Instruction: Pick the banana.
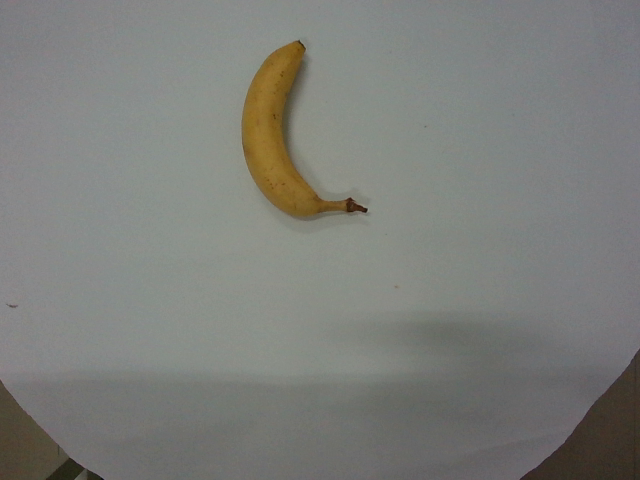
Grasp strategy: vertical